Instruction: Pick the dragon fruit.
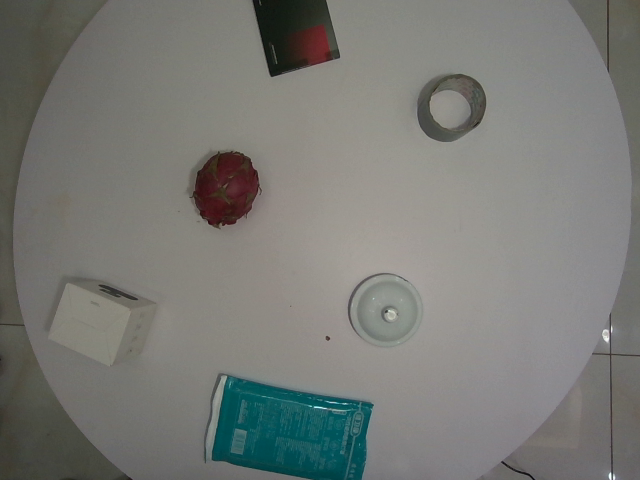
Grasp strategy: vertical